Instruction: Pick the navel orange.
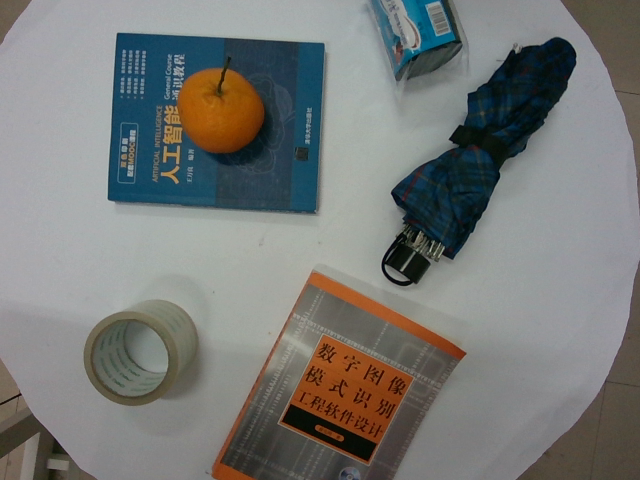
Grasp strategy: vertical